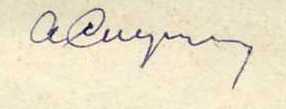
Signature of: arkady strugatsky